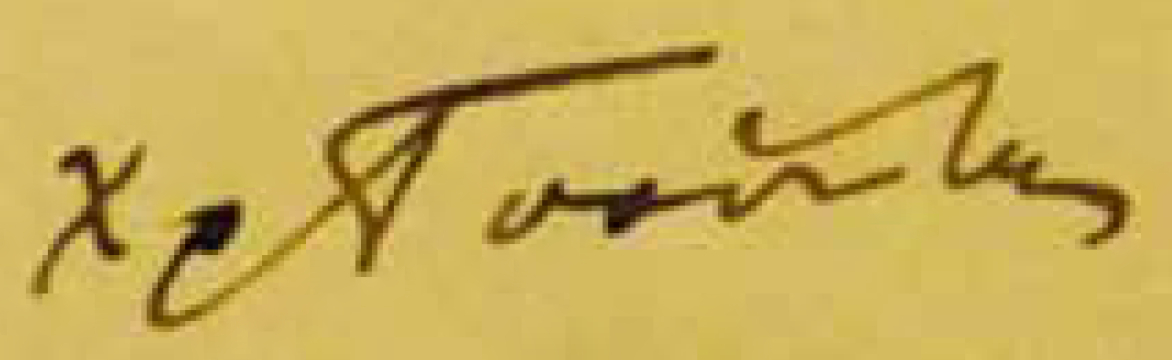
Signature of: christos tsountas